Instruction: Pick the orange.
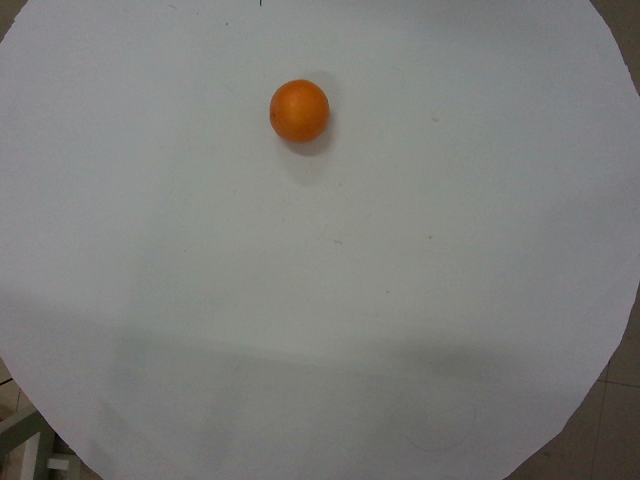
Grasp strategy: vertical